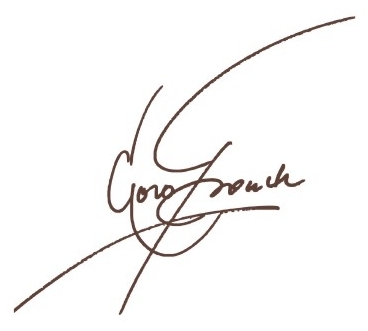
Signature of: gero trauth